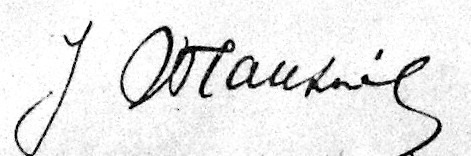
Signature of: juozas orlauskis